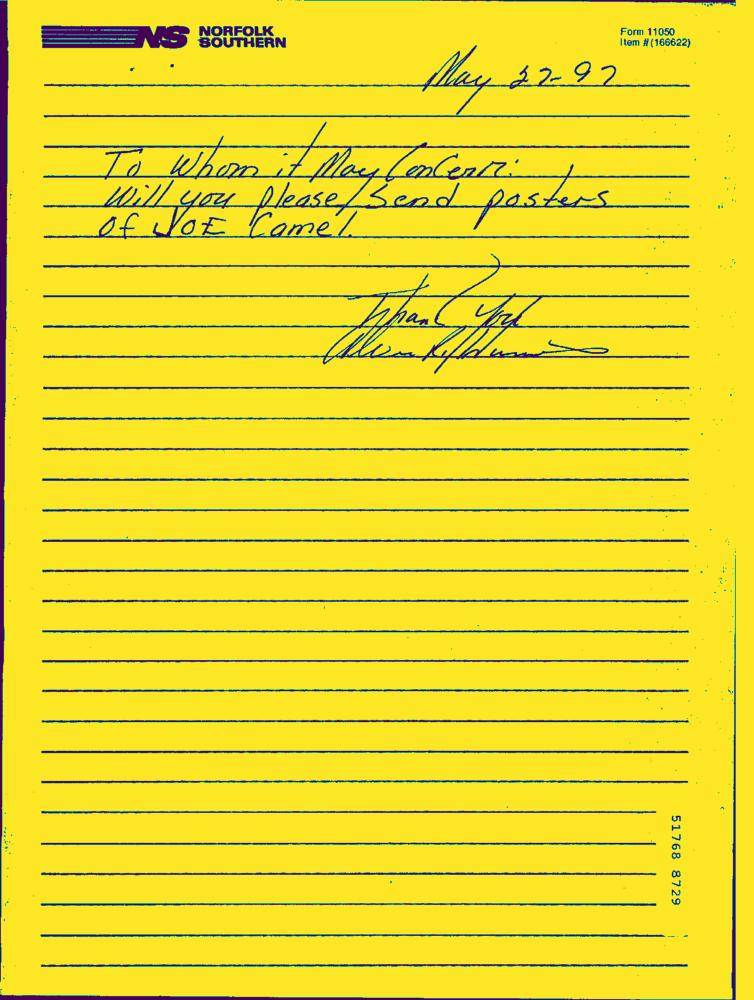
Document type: Hand-Written